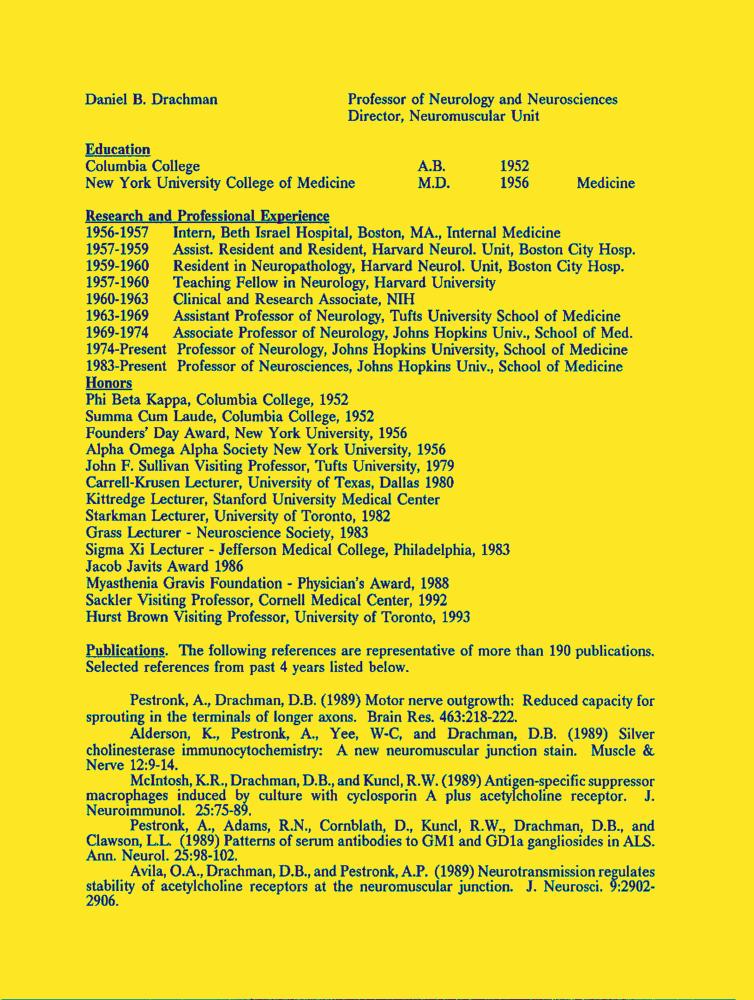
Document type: Resume-Doc